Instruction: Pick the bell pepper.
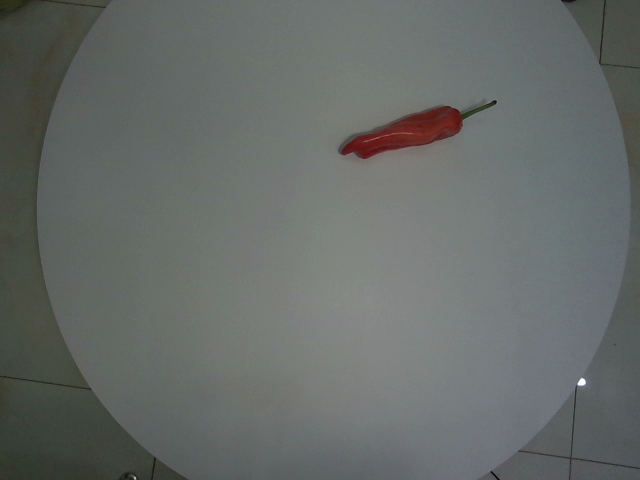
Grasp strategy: vertical